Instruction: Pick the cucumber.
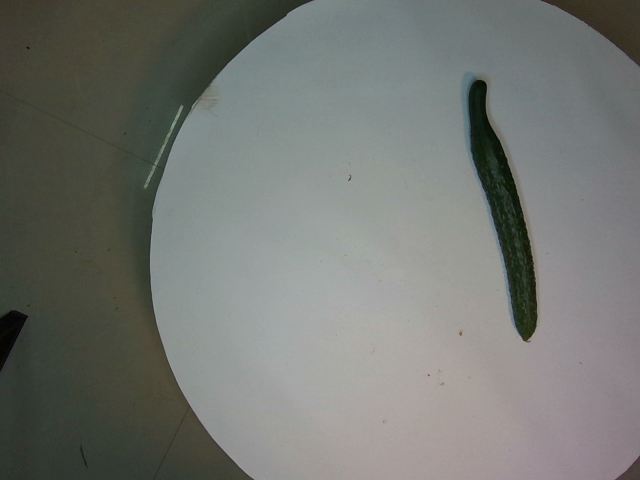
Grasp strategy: vertical